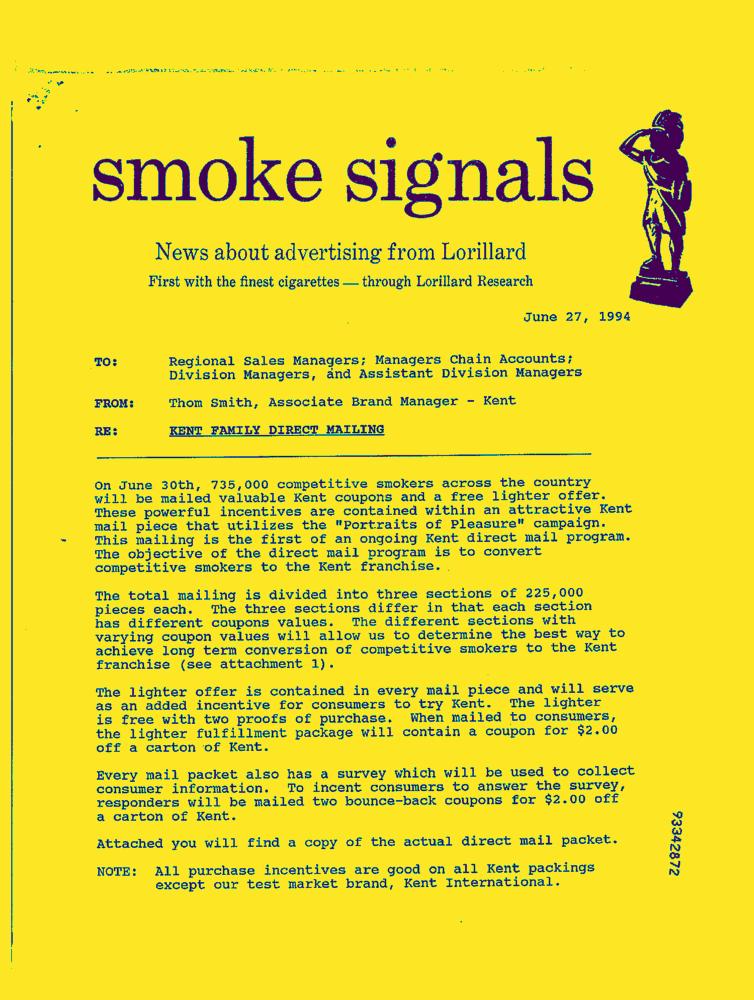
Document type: News-Article